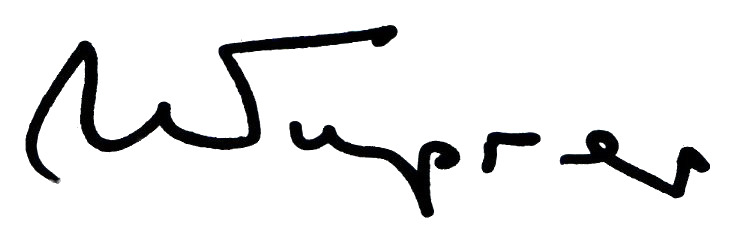
Signature of: issak birger